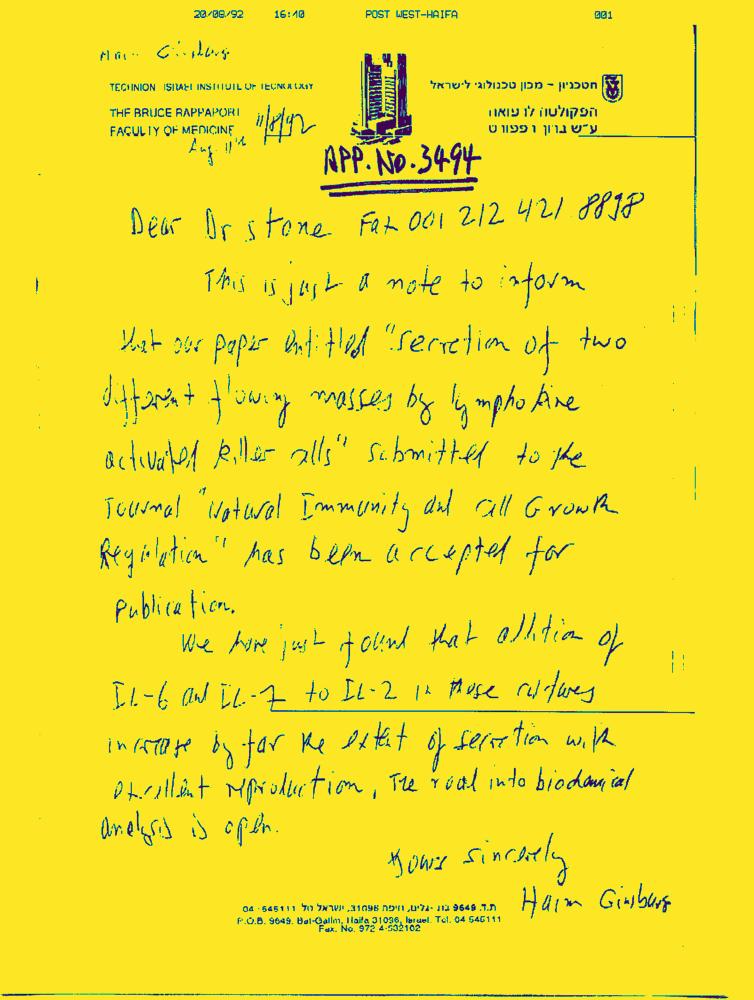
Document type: Letter-Doc